Question: Describe the condition in detail:
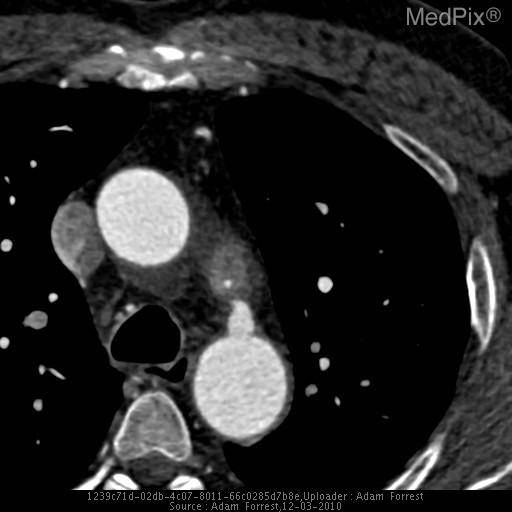
Answer: The disease is discussed as: Patent Ductus Arteriosus
Patent Ductus Arteriosus (PDA) results when the ductus arteriosus fails to close during the early postnatal period (starting within hours of birth, complete by 2-3 weeks). In utero, the ductus arteriosus (DA) serves as a shunt between the pulmonary artery and the descending aorta, allowing fetal blood to bypass the high-pressure vascular system of the lungs, which are filled with fluid and not serving to oxygenate blood.
Shortly after birth, the lungs fill with air and the pressure within the pulmonary vasculature drops, reversing the shunt through the DA. The DA begins to close at this time, and eventually fibroses and becomes the ligamentum arteriosum, and there is no more shunt.
In some people, the DA does not close, so that a left-to-right shunt persists from the aorta to the pulmonary artery. The diameter and length of the PDA, and thus the amount of arterial blood being shunted to the lungs, determines whether or not the PDA causes symptoms or eventual complications.  In general, there are three categories (small, moderate, large) based on the pulmonary to systemic flow ratio of blood through the PDA.
A small PDA may never be detected, because the amount of higher-pressure arterial blood being shunted to the pulmonary artery is not enough to cause pulmonary hypertension or exercise intolerance, as may be seen in larger shunts. The astute clinician may detect a continuous flow murmur during cardiac auscultation, but this is not always present.
A moderate size PDA may cause exercise intolerance when lower extremity demand for oxygen is not met by left ventricular output, because some of the blood is being shunted back into the pulmonary circulation before it circulates systemically. The upper extremities may not be affected to the same degree, because the DA arises distal to the Left Subclavian Artery, and thus the upper extremities receive blood before it is shunted back into the pulmonary system. Also, as a result of this shunting, the left heart receives a larger volume of blood and, over time, this can result in left ventricular dilation and eventual dysfunction. These patients will likely have an audible flow murmur.
A large PDA causes a significant shunt and overloading of the left ventricle because it must pump a larger amount of blood. This can result in dilation and LV failure. In addition, the higher systemic blood pressure is transmitted through the PDA to the normally-low pressure pulmonary vascular bed. Over time, this will result in pulmonary hypertension, which may become severe enough to overcome the systemic pressure and result in a reversal of the shunt (Eisenmenger Syndrome).  Now deoxygenated blood passes from the pulmonary artery through the PDA into the systemic circulation and mixes with arterial blood. This can cause cyanosis, which may be more pronounced in the lower extremities.